Question: What is the total amount of taxes owed as per the document?
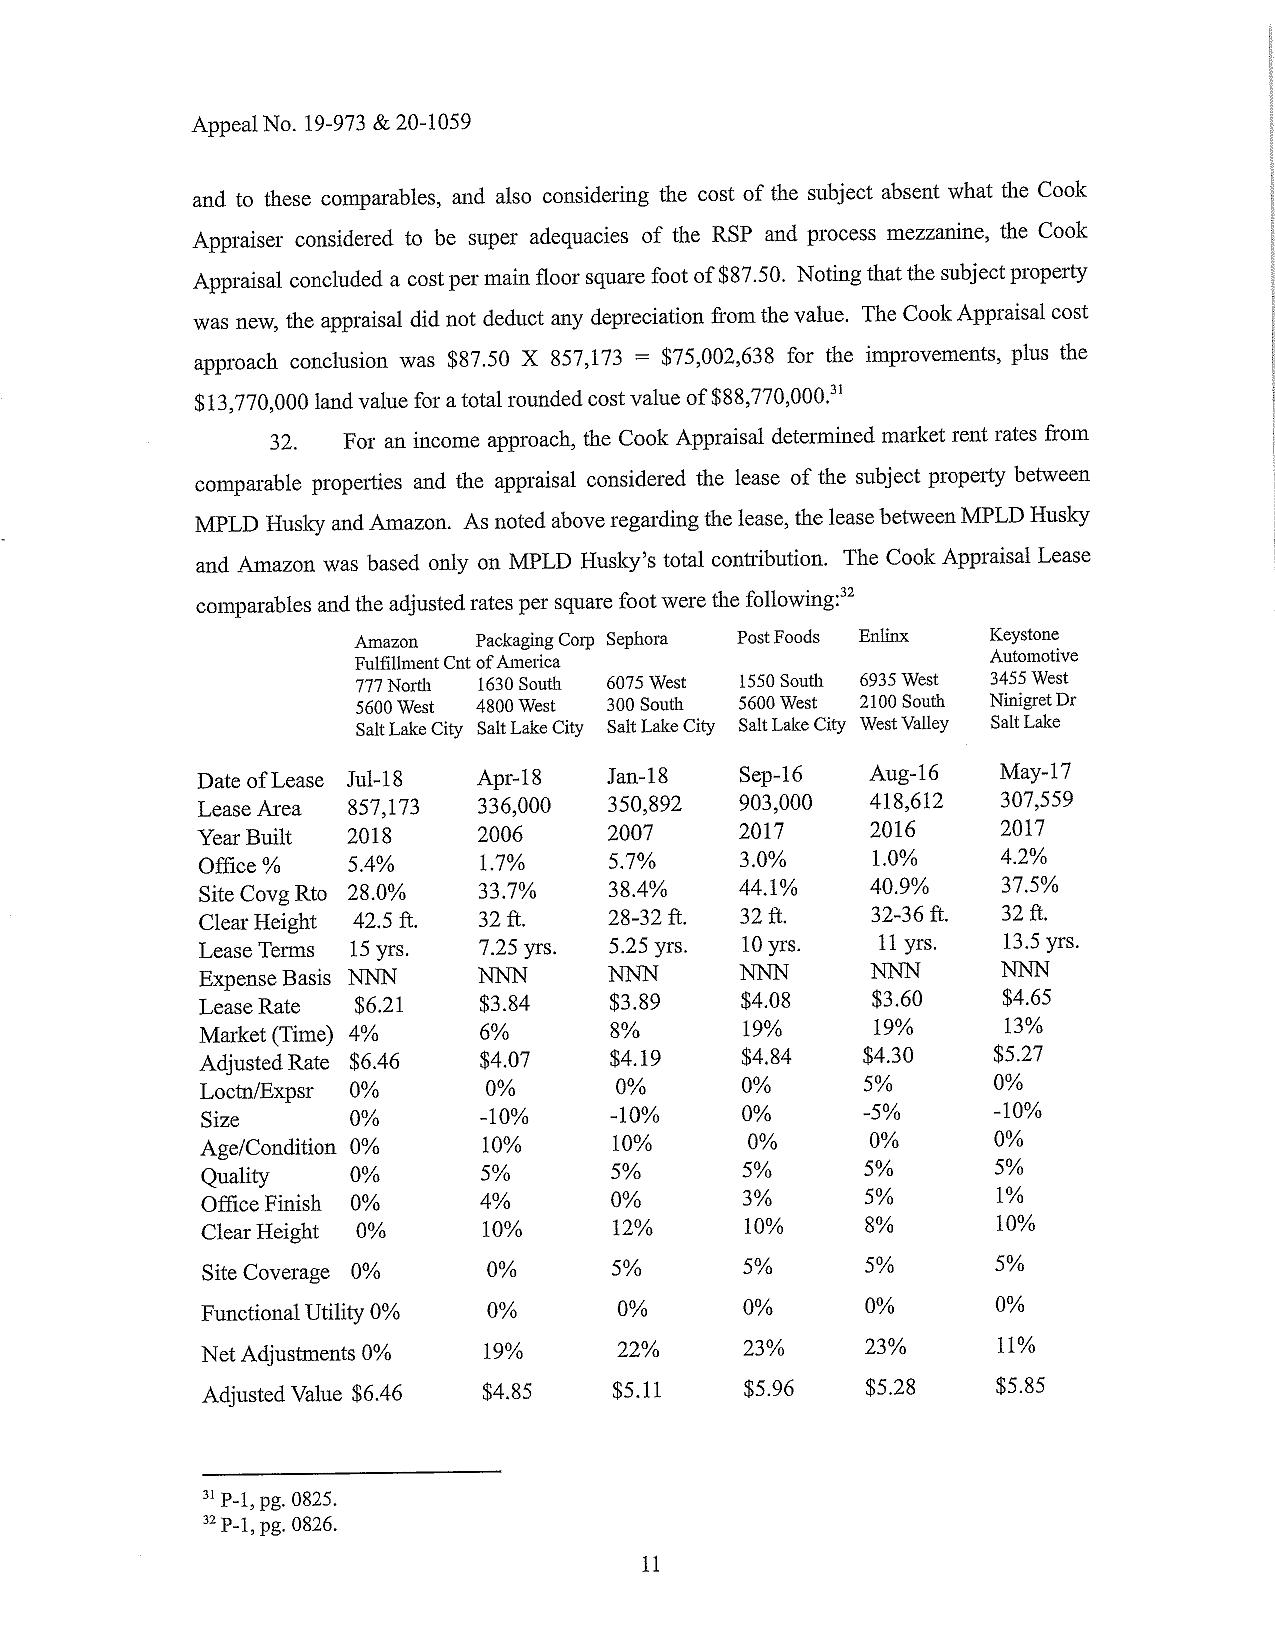
Answer: "$88,770,000.00 "